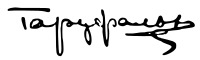
Signature of: stoycho garufalov